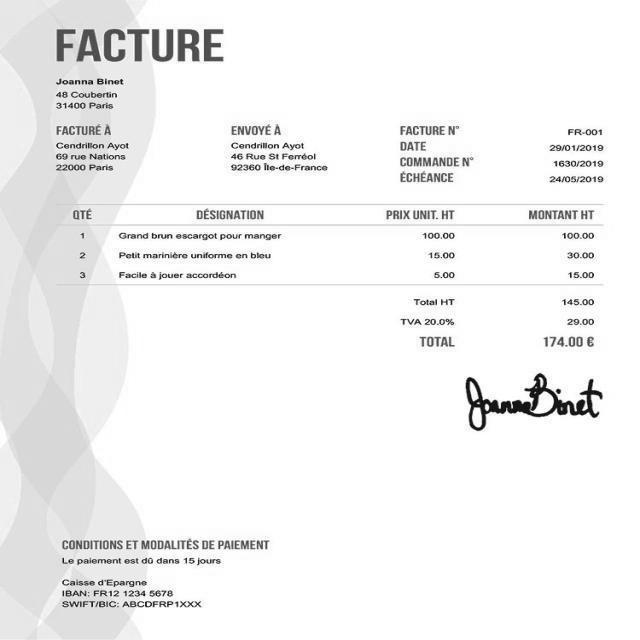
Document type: Invoice